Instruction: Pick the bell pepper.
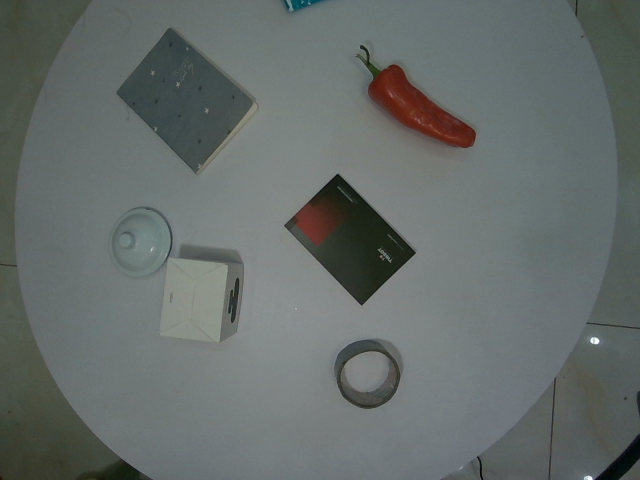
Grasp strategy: vertical